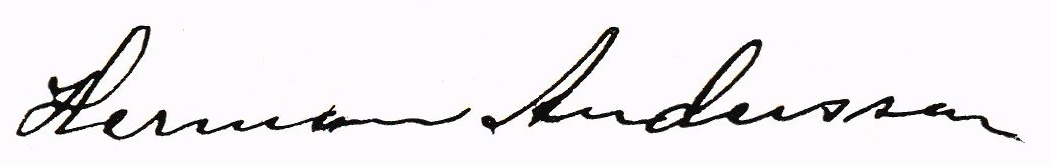
Signature of: herman andersson